Question: What might the diagnosis be?
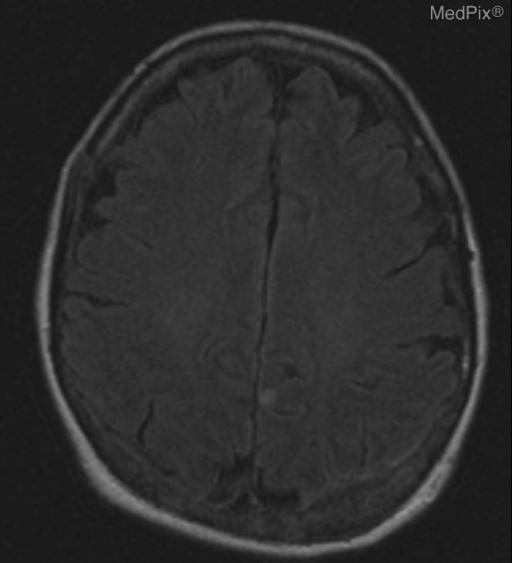
Answer: The possible diagnosis includes Metastatic disease - Melanoma
Metastatic disease - Ductal Breast CA.